Question: What might the diagnosis be?
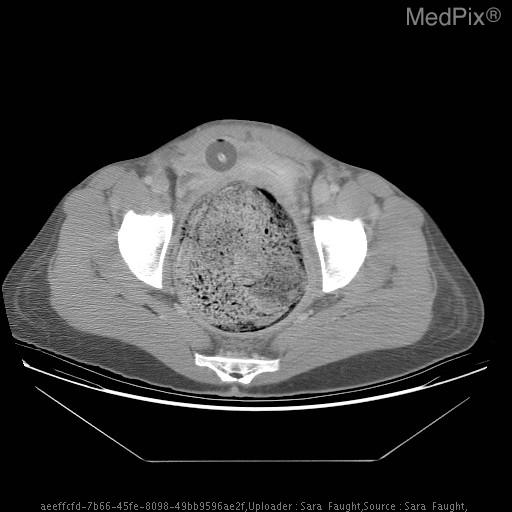
Answer: The possible diagnosis includes DDX for Mottled Gas Pattern on Plain film:
*Stool
*Abscess
*Sponge
*Bezoar

DDX for Constipation:
*Poor Diet
*Poor Bowel Habits
*Hirschsprung's Disease
*Medications: Iron, antacids, narcotic pain meds...
*Laxative abuse
*Anal Fissures.